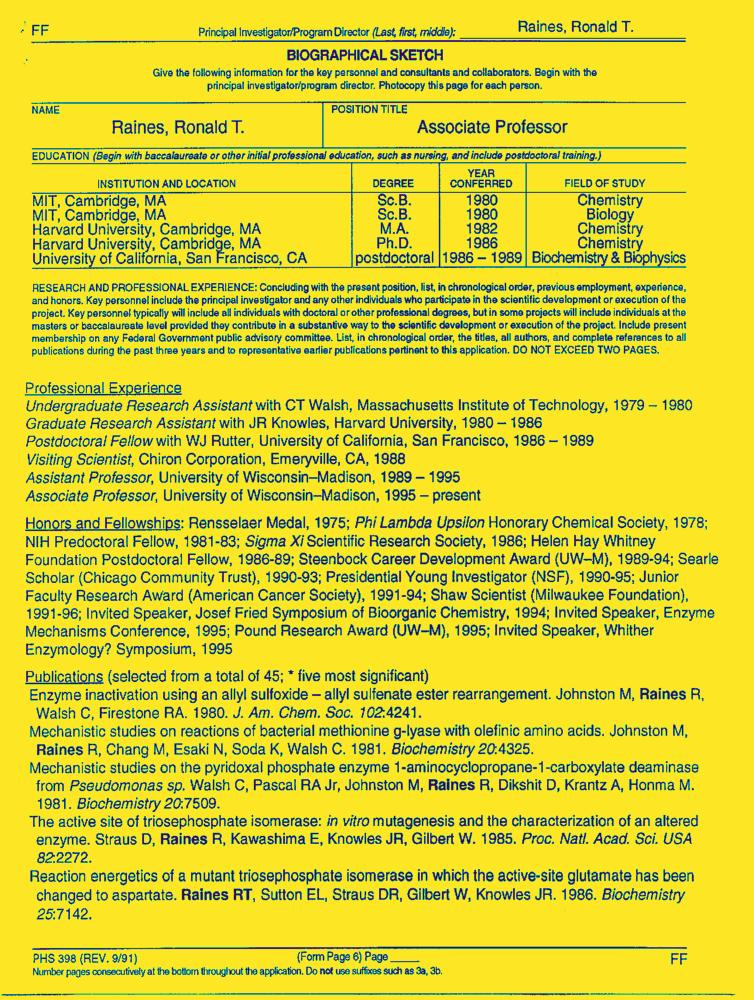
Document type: Resume-Doc